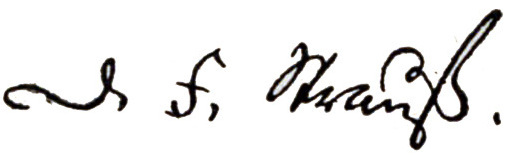
Signature of: david strauss